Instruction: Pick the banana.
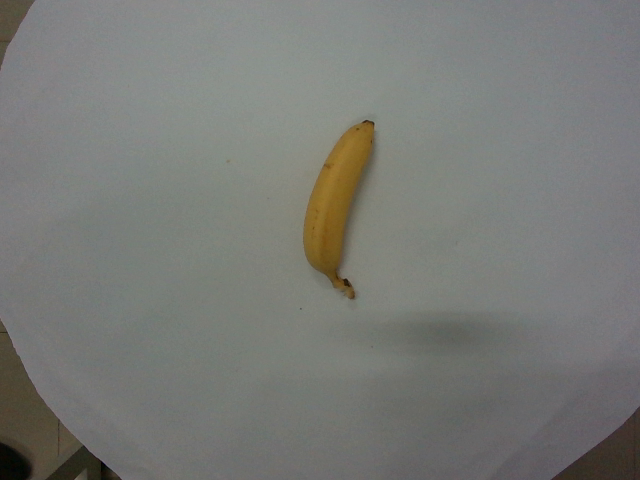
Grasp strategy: vertical